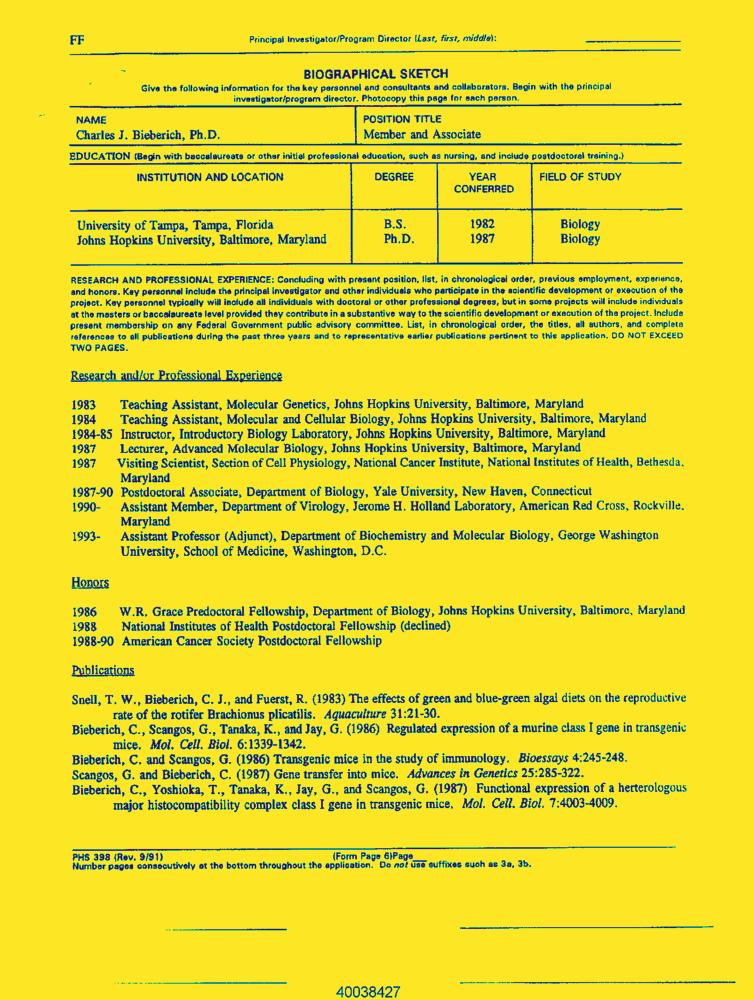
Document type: Resume-Doc